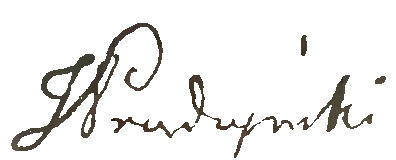
Signature of: ignacy prądzyński